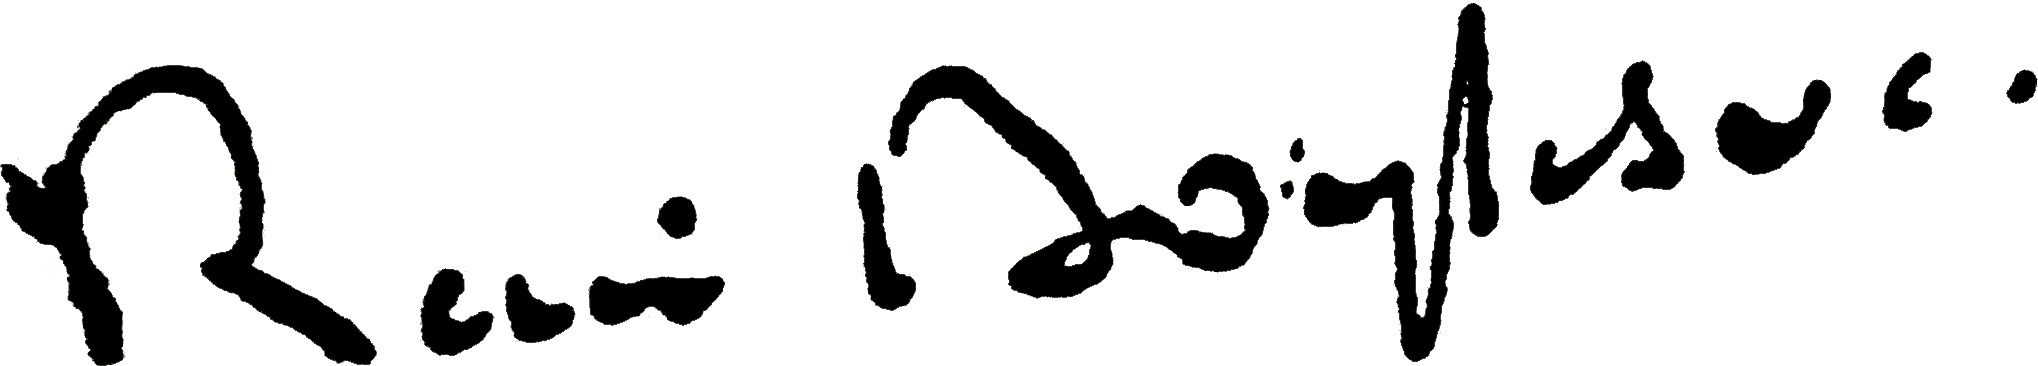
Signature of: rené boylesve